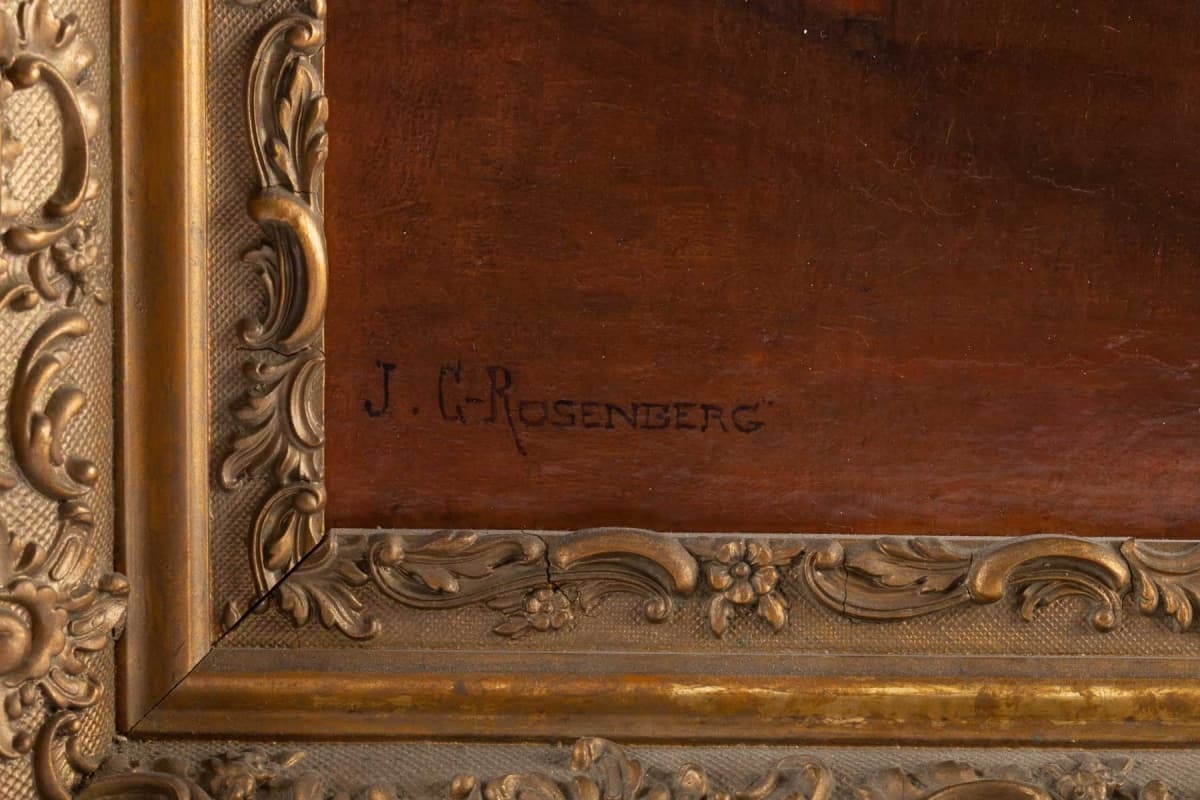
Signature of: jeanne c rosenberg